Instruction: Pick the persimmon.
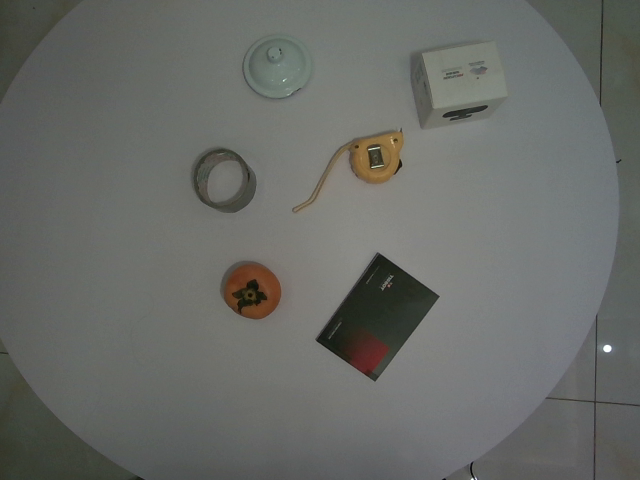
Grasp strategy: vertical